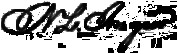
Signature of: nedom l angier